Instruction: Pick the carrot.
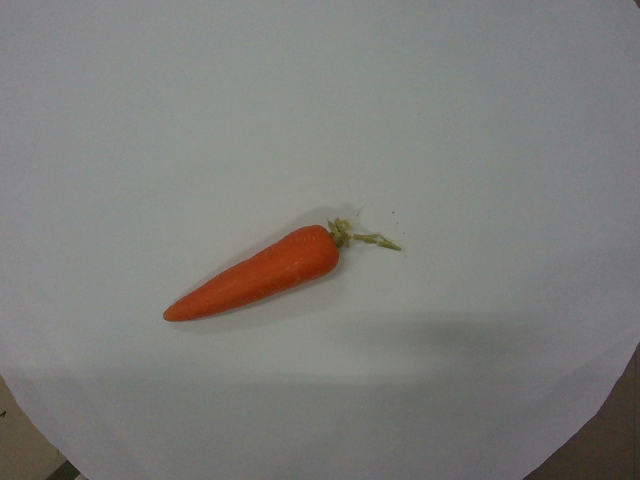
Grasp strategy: vertical